Question: By what date must an appeal be filed according to the document?
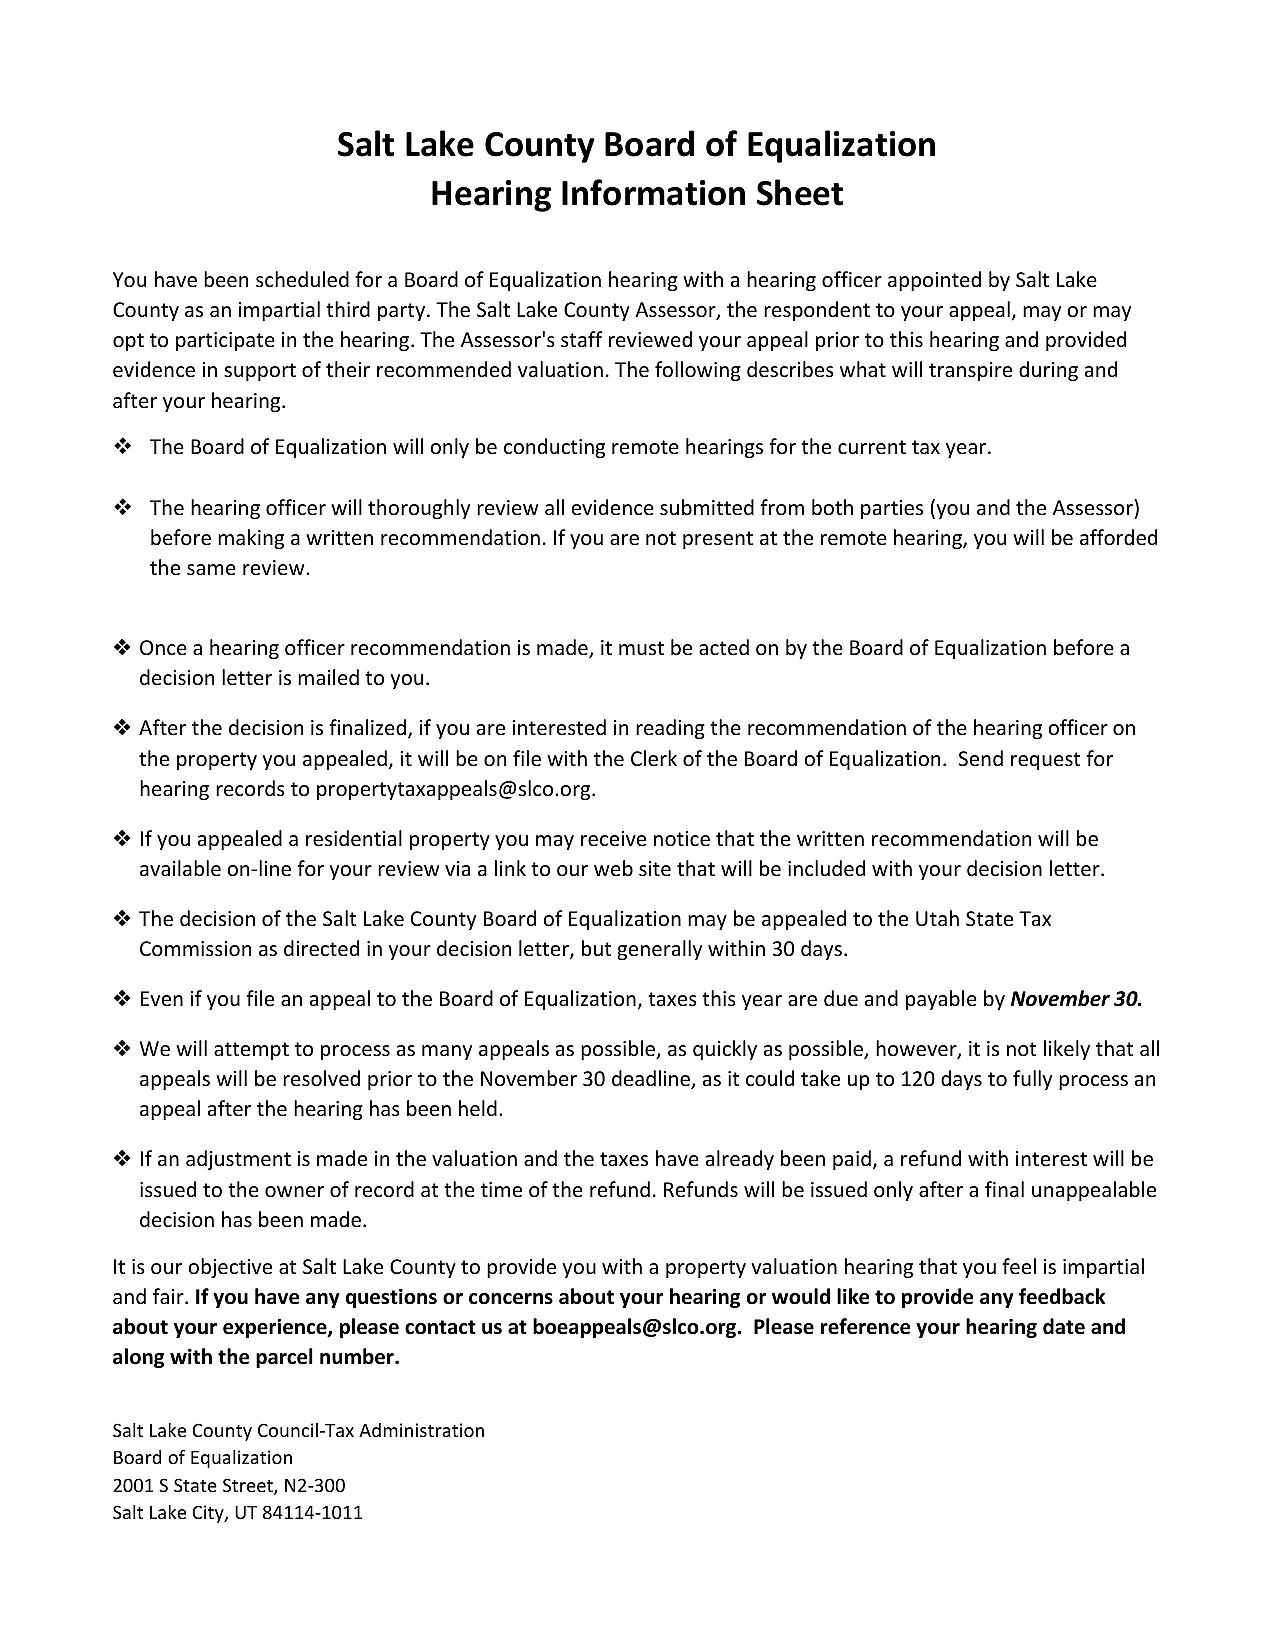
Answer: "Generally within 30 days"